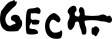
Signature of: giuseppe eugenio chiorino